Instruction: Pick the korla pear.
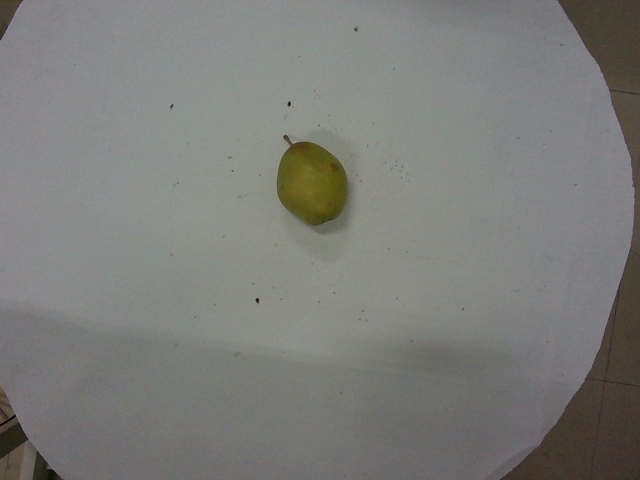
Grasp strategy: vertical